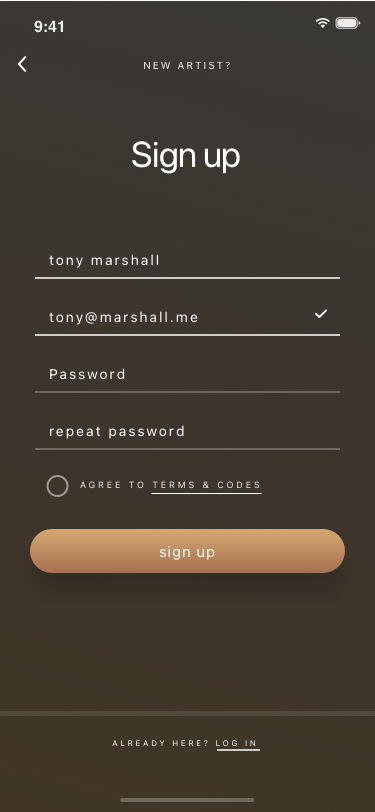
Text in this UI design:
already here? log in
sign up
agree to terms & codes
repeat password
Password
tony@marshall.me
tony marshall
Sign up
new artist?
9:41